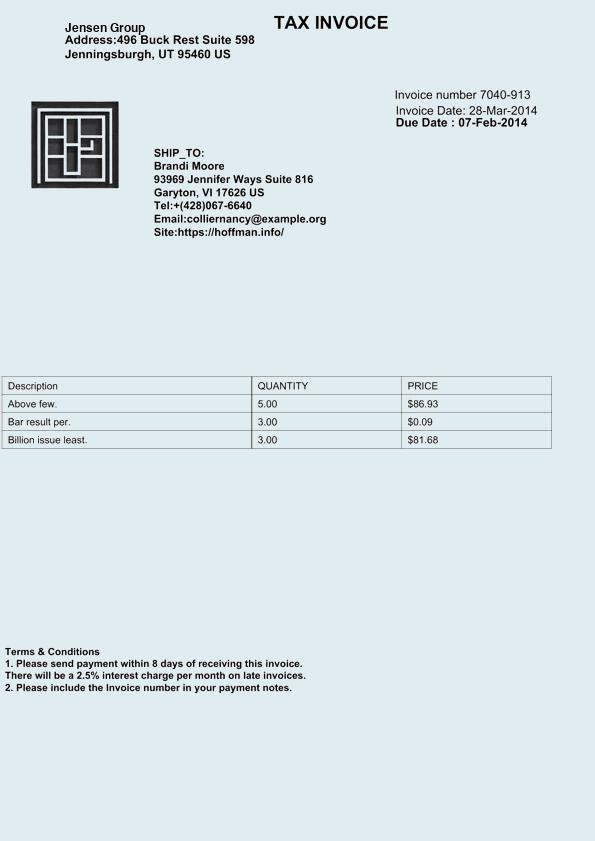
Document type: Invoice